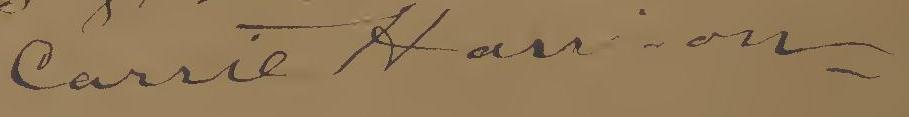
Signature of: carrie harrison